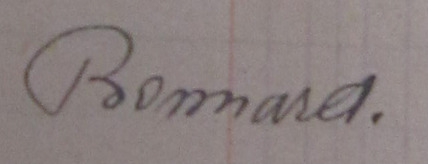
Signature of: roger bonnard